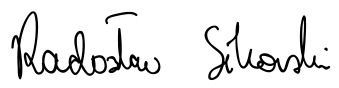
Signature of: radosław sikorski